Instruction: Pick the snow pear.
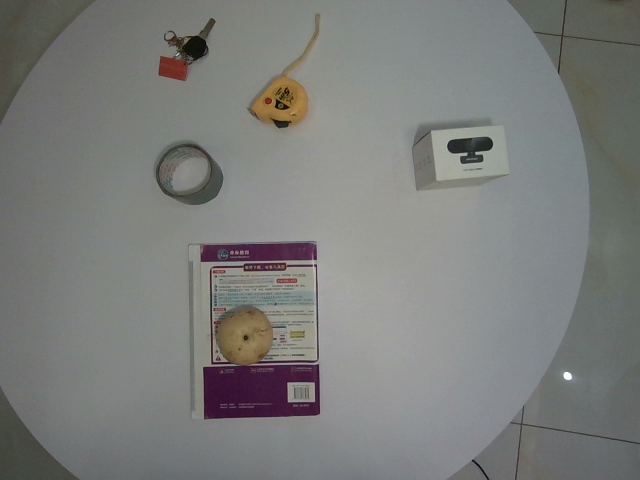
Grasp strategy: vertical